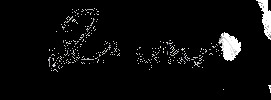
Signature of: hulûsi akar